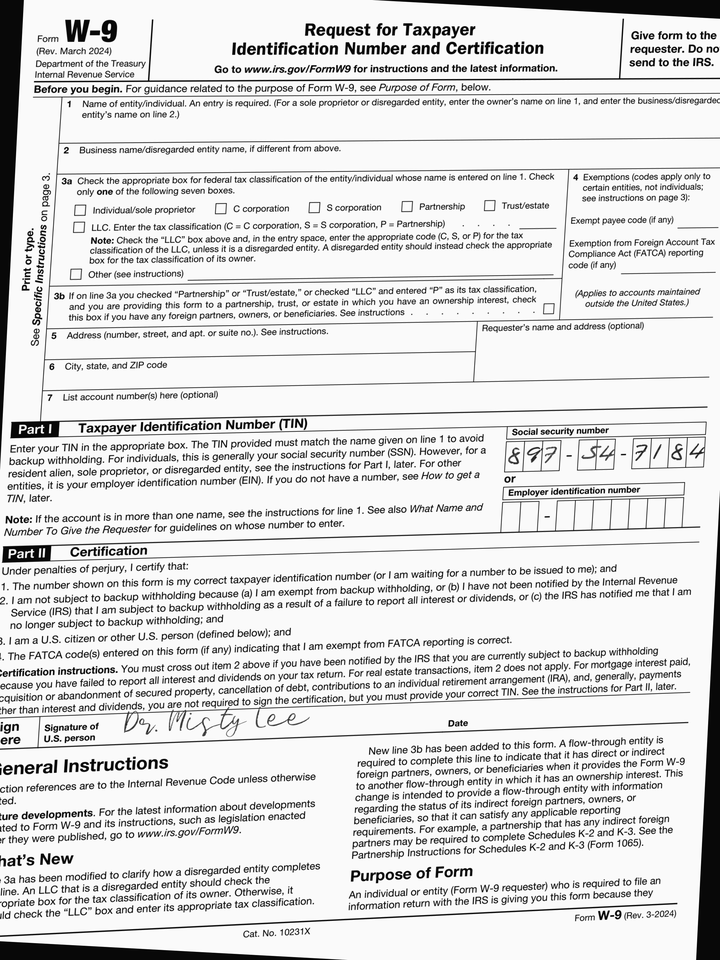
cbx: no
ssn: 897547184